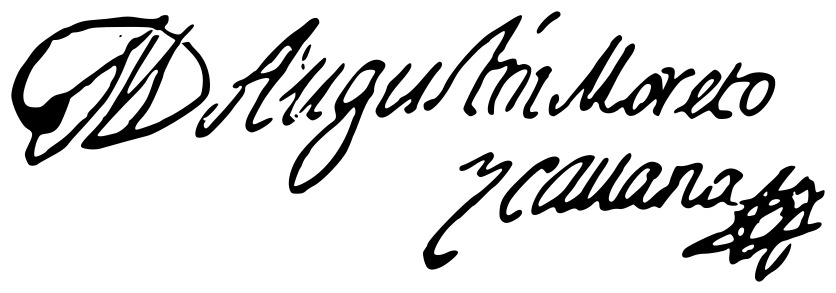
Signature of: agustín moreto y cavana